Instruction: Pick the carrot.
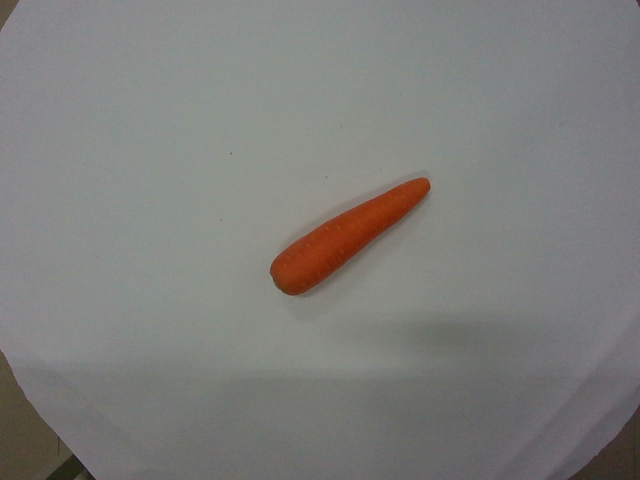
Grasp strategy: vertical